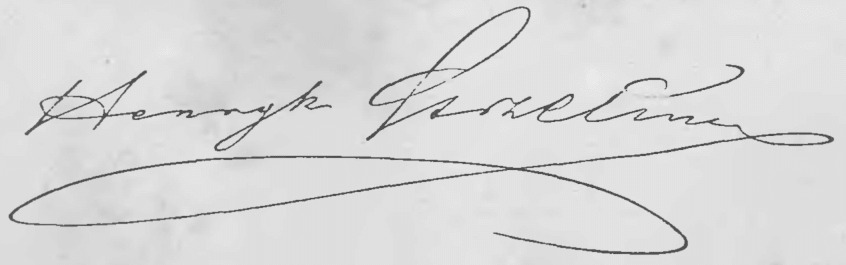
Signature of: henryk strzelecki